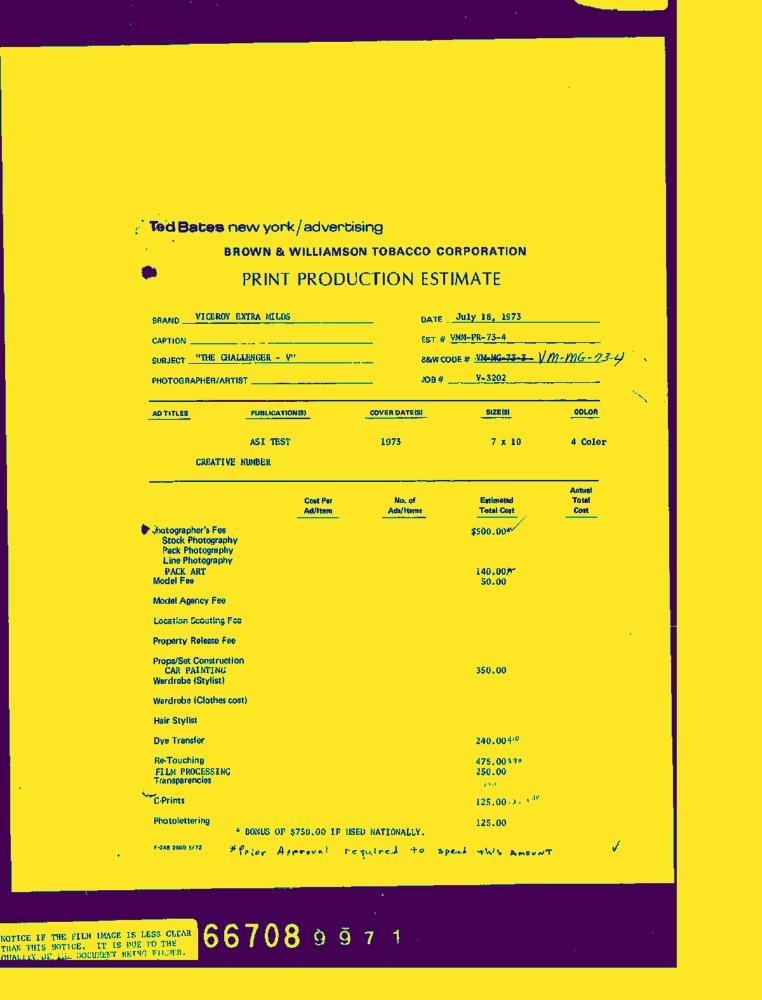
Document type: Invoice-Doc